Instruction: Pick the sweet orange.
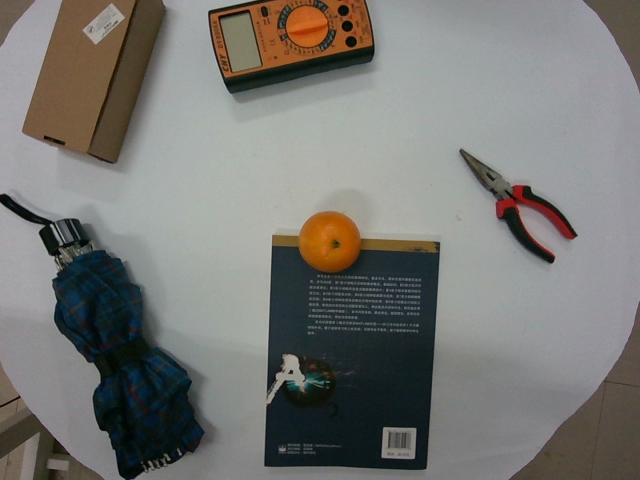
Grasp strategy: vertical